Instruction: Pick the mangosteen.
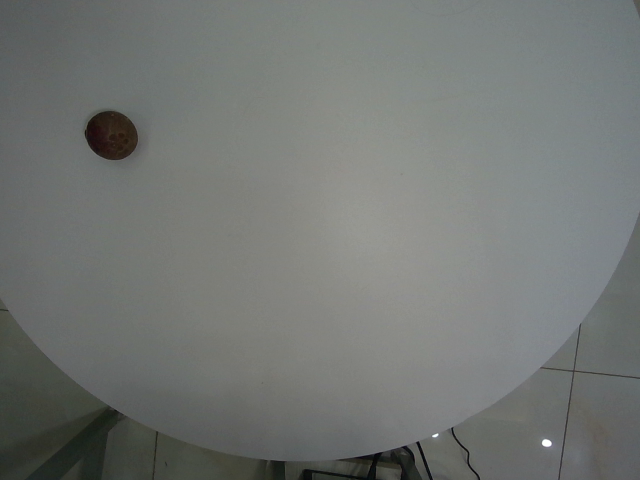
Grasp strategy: vertical